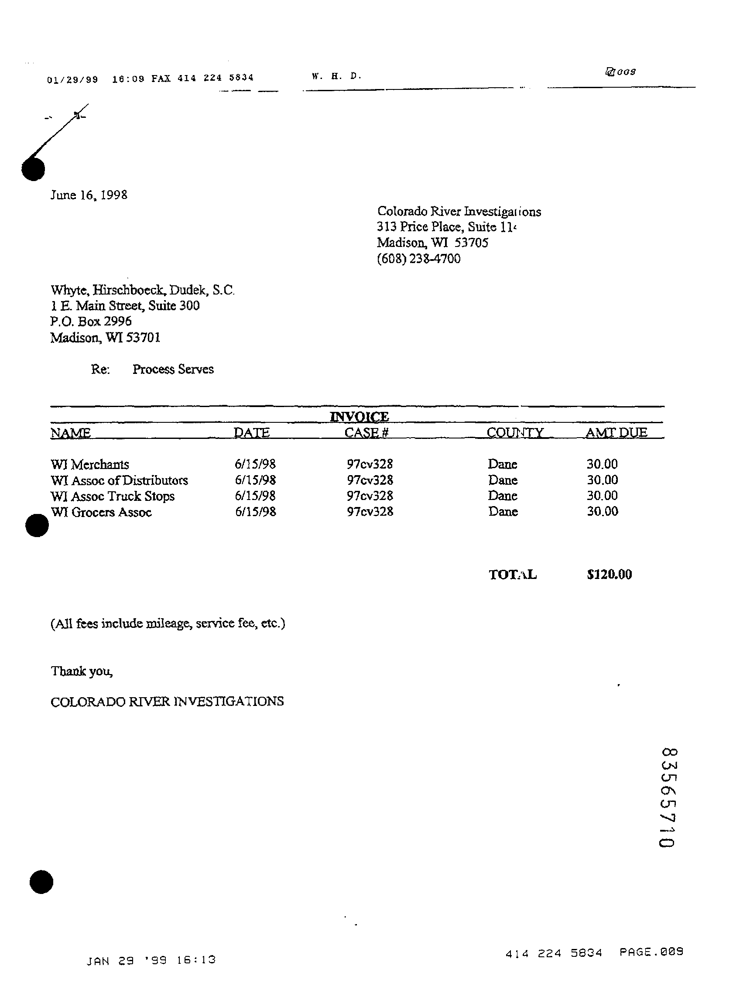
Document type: Invoice